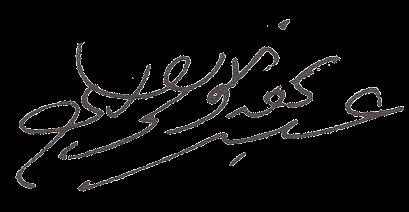
Signature of: abd al quddus al ansari